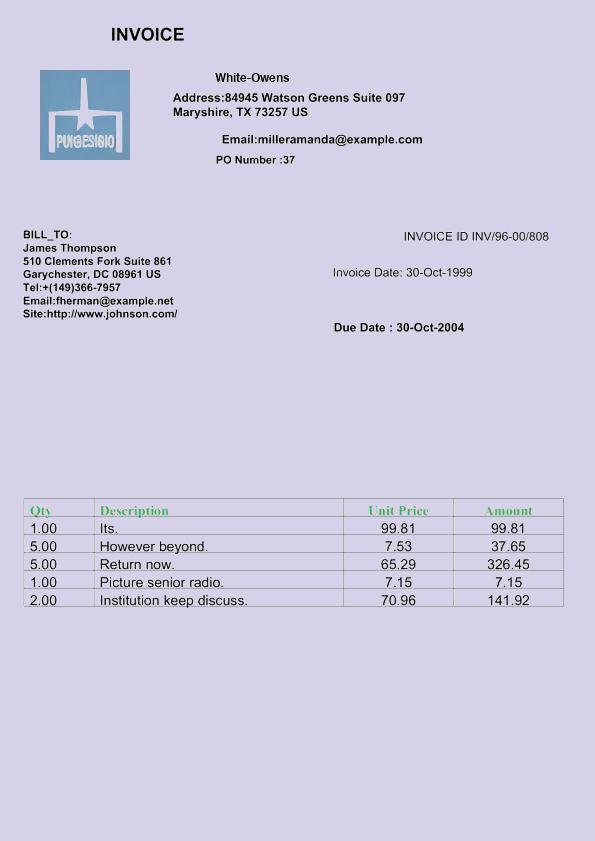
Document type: Invoice